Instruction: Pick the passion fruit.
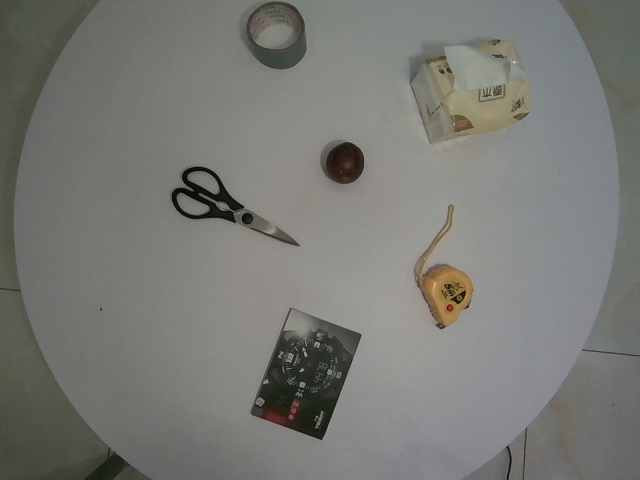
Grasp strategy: vertical